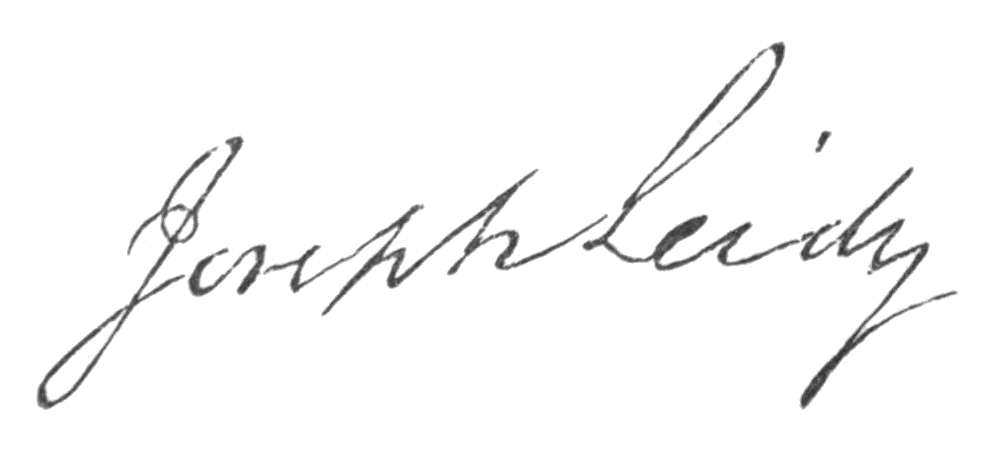
Signature of: joseph leidy